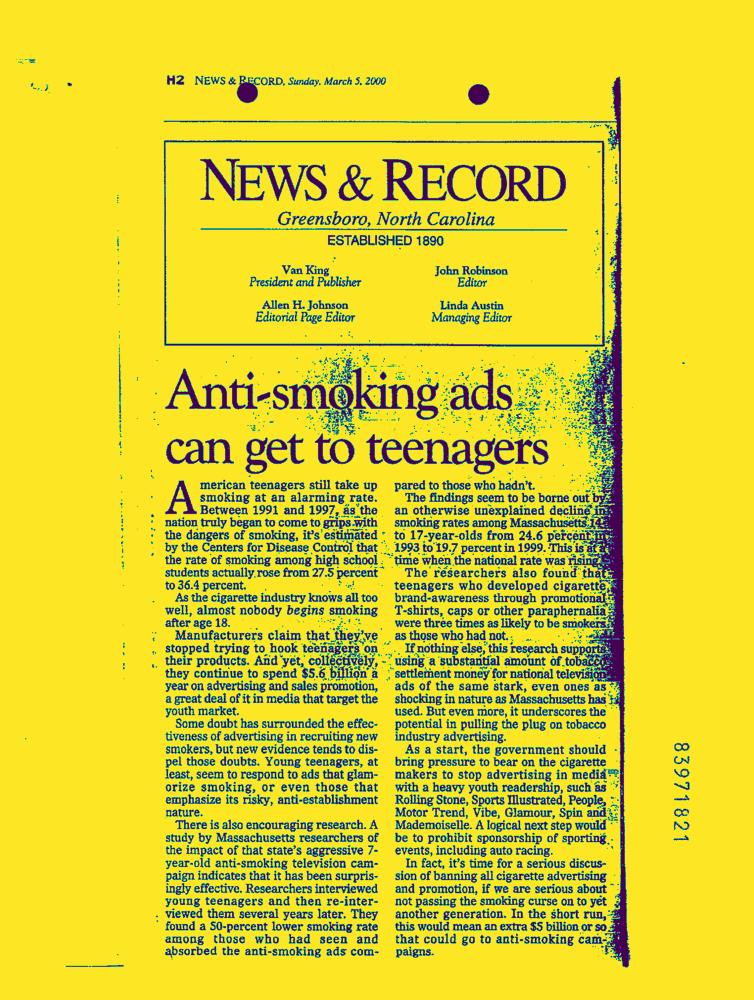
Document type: News-Article